Extract the amount written in words, the amount in digits, the name of the payee, the date on the cheque, and the bank's name from the image.
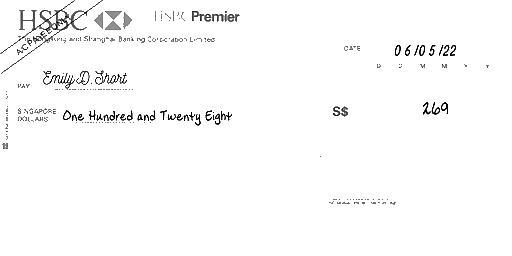
amt_in_words: One Hundred and Twenty Eight
amt_in_figures: 269
payee_name: Emily D. Short
bank_name: HSBC
cheque_date: 06/05/22